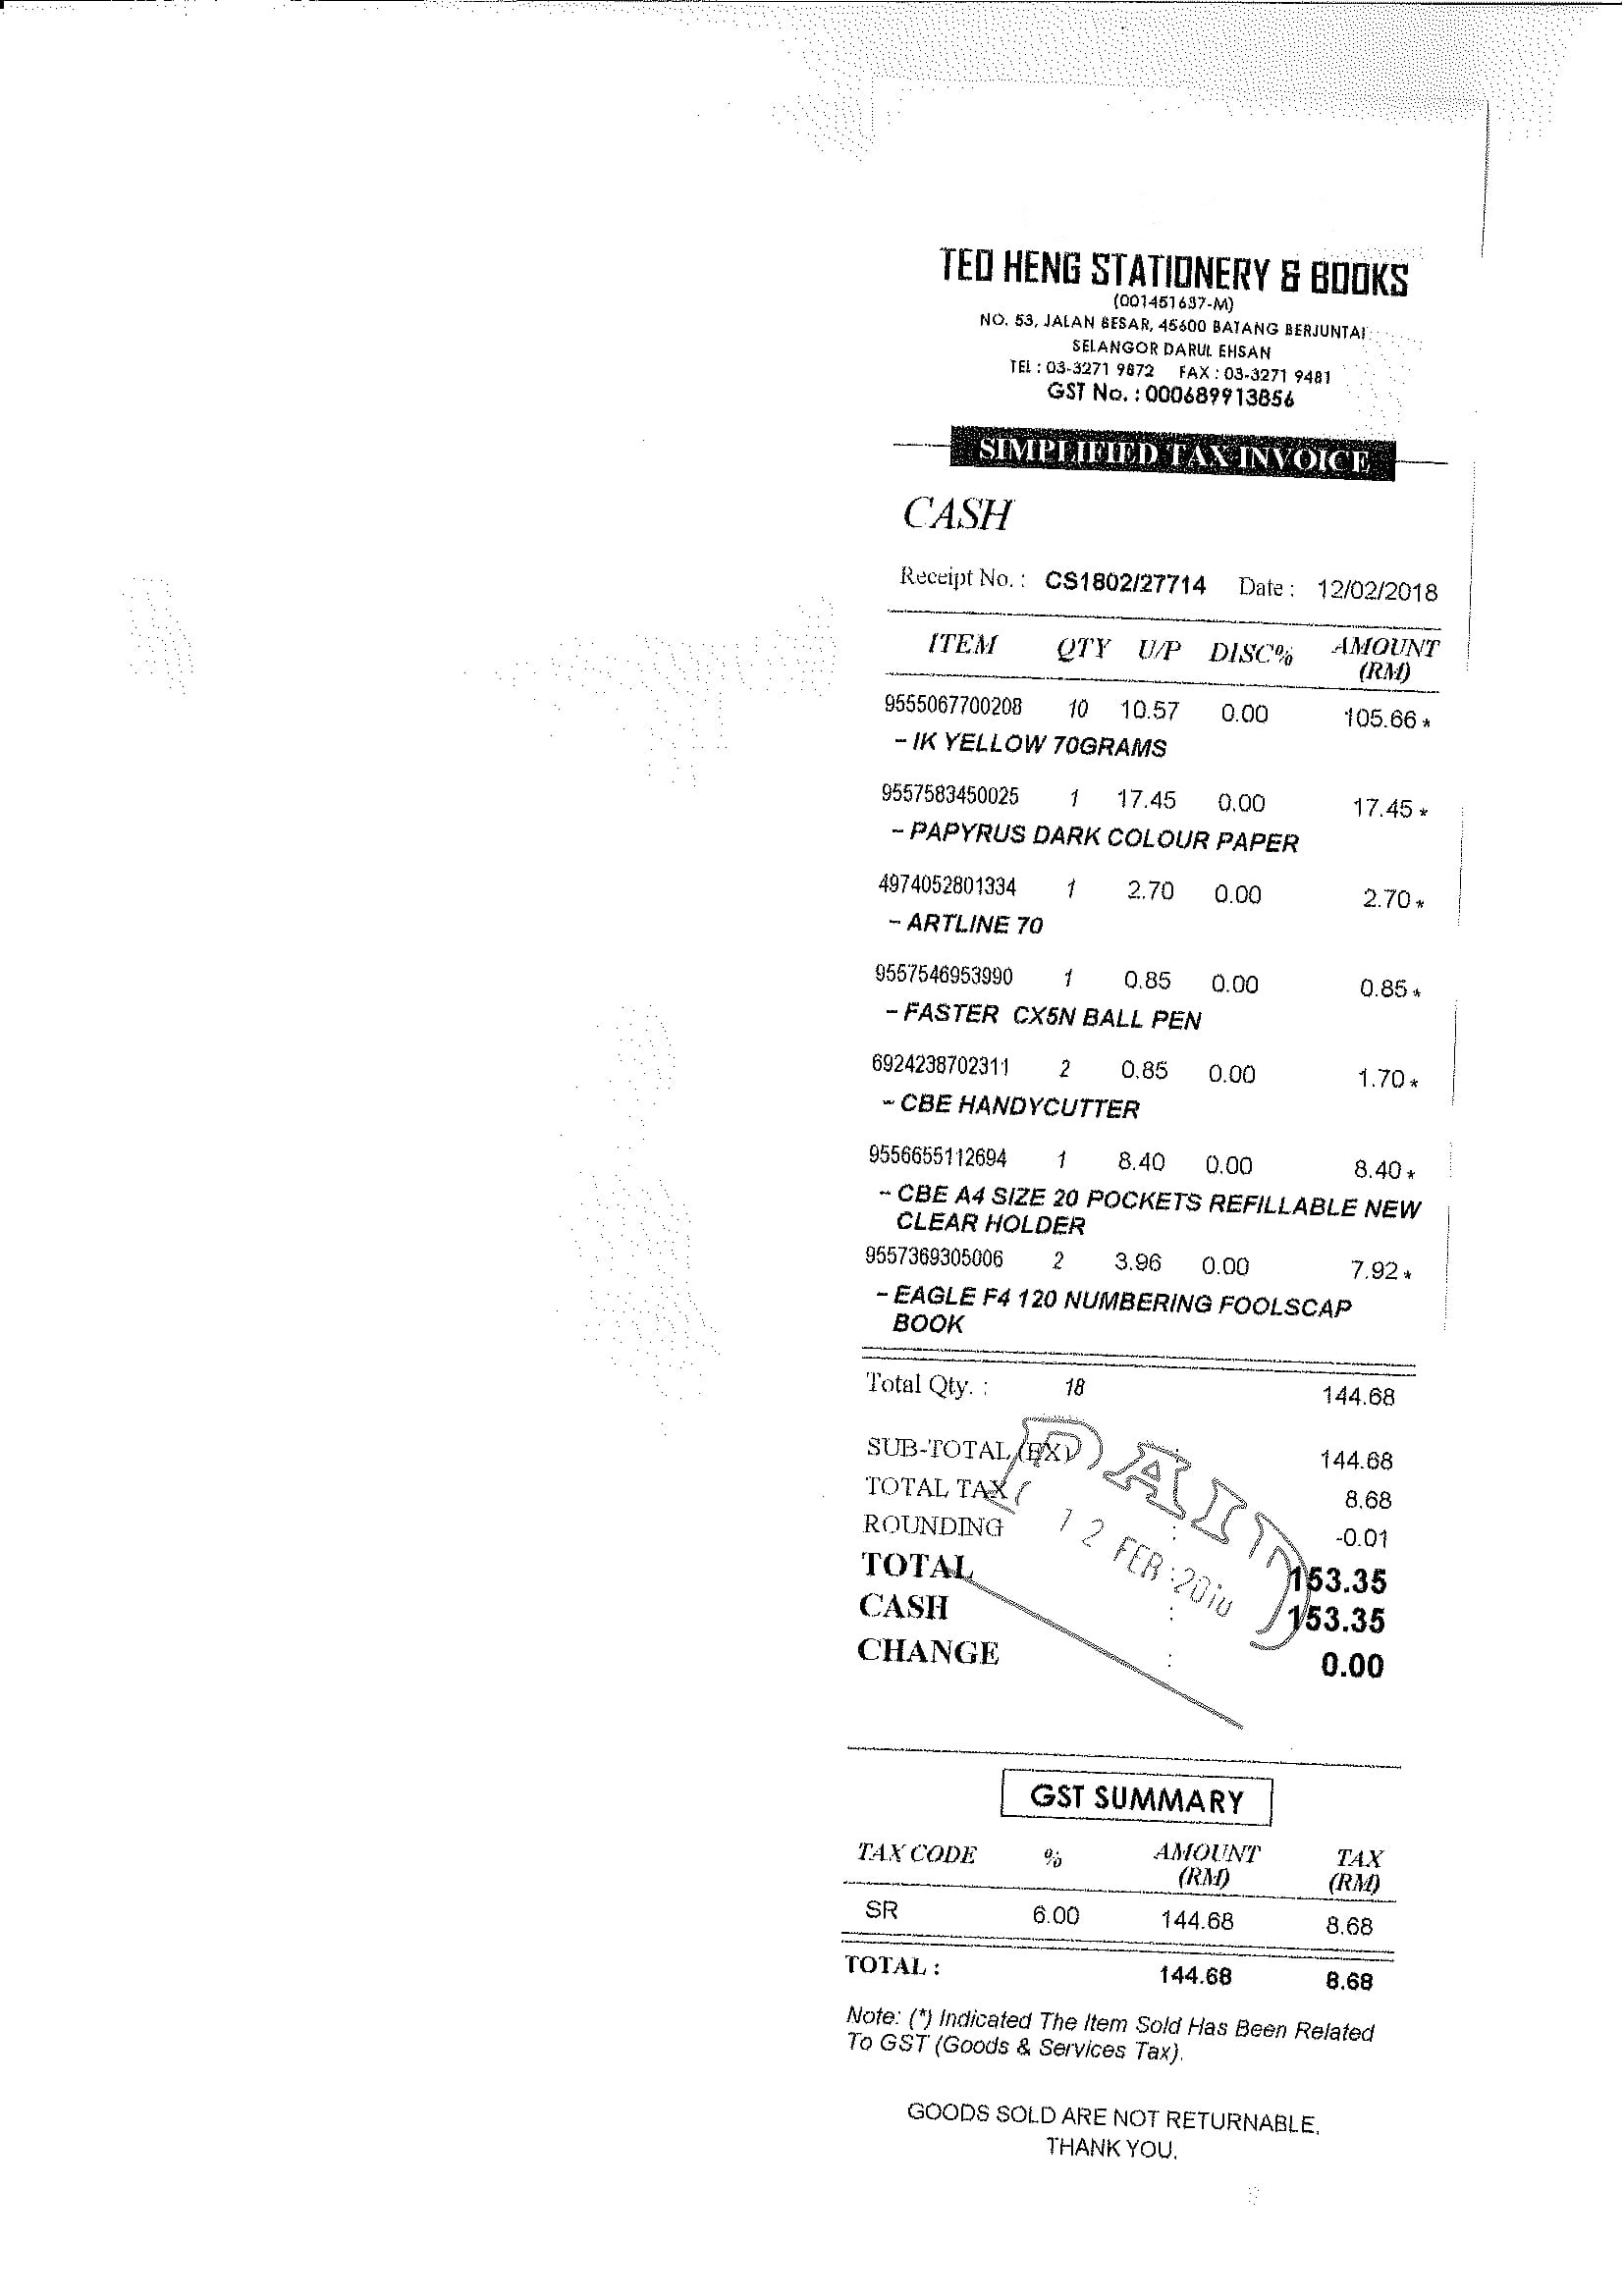
TEO HENG STATIONERY & BOOKS
(001451637-M)
NO. 53, JALAN BESAR, 45600 BATANG BERJUNTAI
SELANGOR DARUL EHSAN
TEL : 03-3271 9872
FAX : 03-3271 9481
GST NO. : 000689913856
SIMPLIFIED TAX INVOICE
CASH
RECEIPT NO. : CS1802/27714
DATE : 12/02/2018
GOODS SOLD ARE NOT RETURNABLE,
THANK YOU.
ITEM
QTY
U/P
DISC%
AMOUNT
(RM)
9555067700208
9557583450025
4974052801334
9557546953990
6924238702311
9556655112694
9557369305006
10
1
1
1
2
1
2
10.57
17.45
2.70
0.85
0.85
8.40
3.96
0.00
0.00
0.00
0.00
0.00
0.00
0.00
105.66 *
17.45 *
2.70 *
0.85 *
1.70 *
8.40 *
7.92 *
- IK YELLOW 70GRAMS
- PAPYRUS DARK COLOUR PAPER
- ARTLINE 70
- FASTER CX5N BALL PEN
- CBE HANDYCUTTER
- CBE A4 SIZE 20 POCKETS REFILLABLE NEW
CLEAR HOLDER
- EAGLE F4 120 NUMBERING FOOLSCAP
BOOK
TOTAL QTY. :
18
SUB-TOTAL (EX)
TOTAL TAX
ROUNDING
TOTAL
CASH
CHANGE
144.68
144.68
8.68
-0.01
153.35
153.35
0.00
GST SUMMARY
TAX CODE
%
AMOUNT
(RM)
TAX
(RM)
SR
6.00
144.68
8.68
TOTAL :
144.68
8.68
NOTE: (*) INDICATED THE ITEM SOLD HAS BEEN RELATED
TO GST (GOODS & SERVICES TAX)